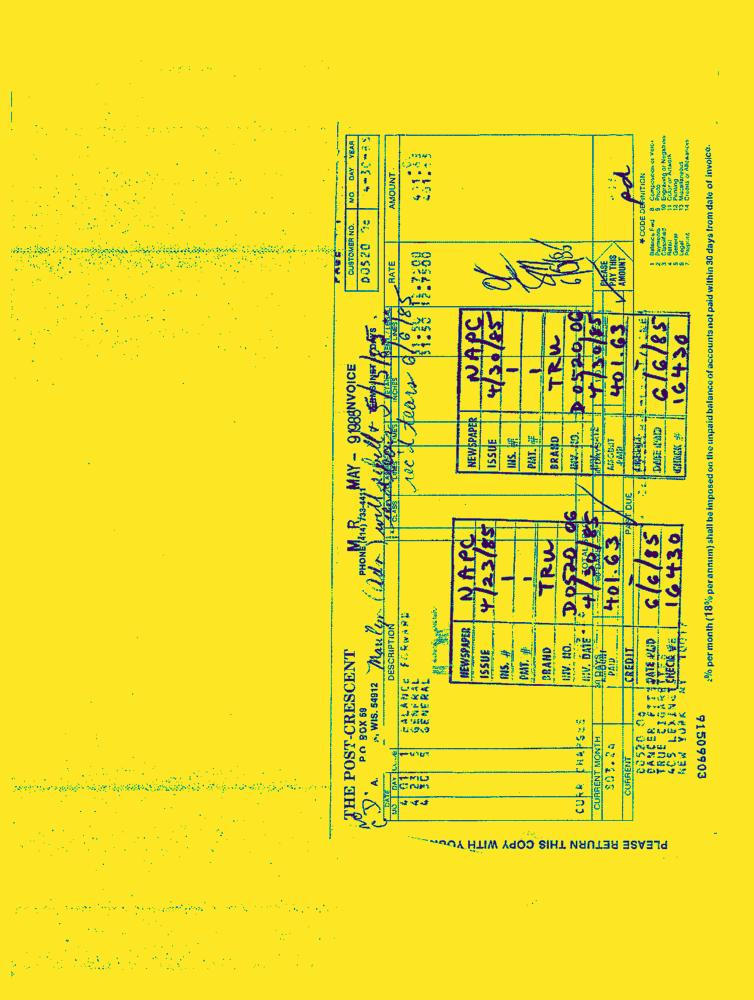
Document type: Invoice-Doc